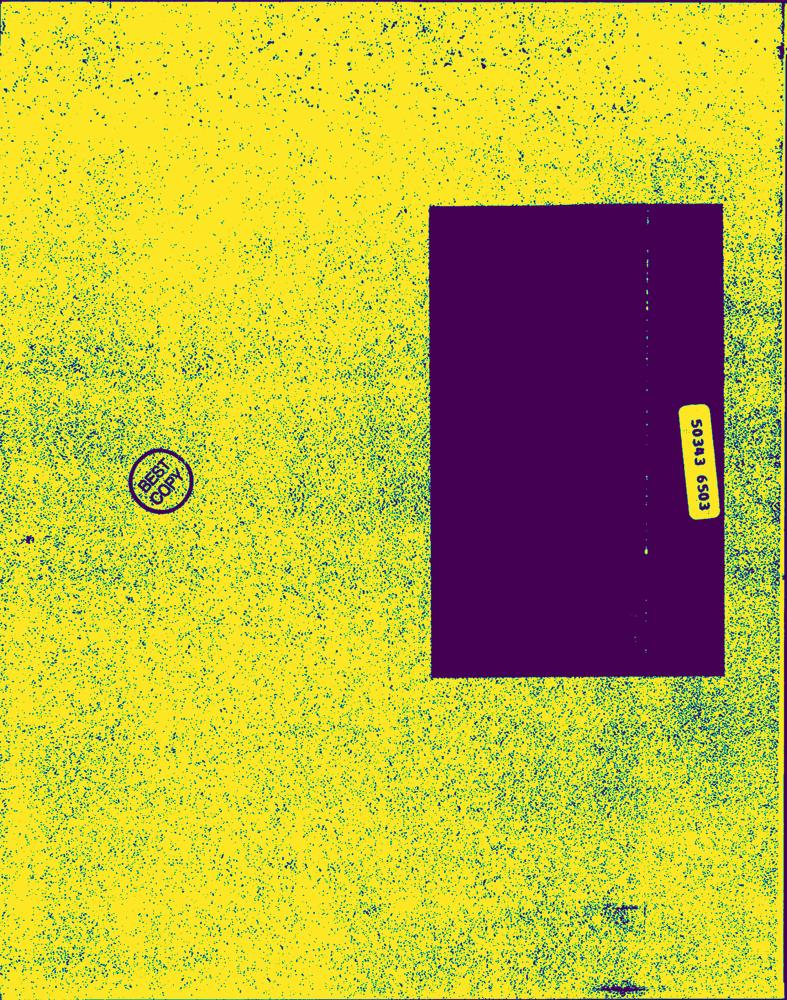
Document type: Hand-Written